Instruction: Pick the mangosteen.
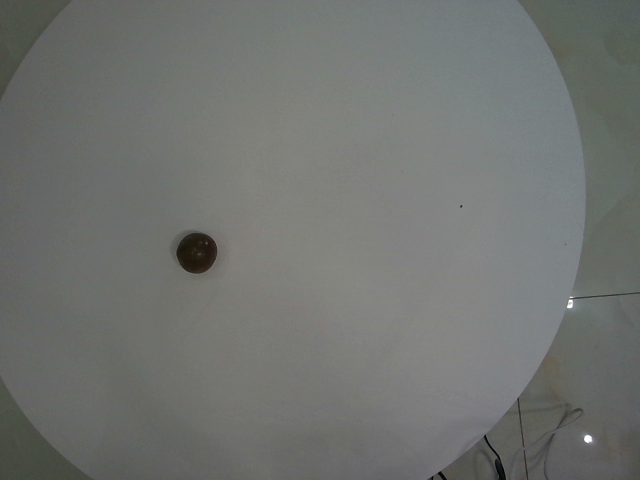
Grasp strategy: vertical